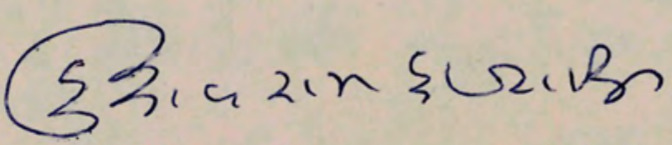
Signature of: keshavram kashiram shastri